Retrieve the amount in words, amount in figures, name of the payee, date on the cheque, and the bank name from the image.
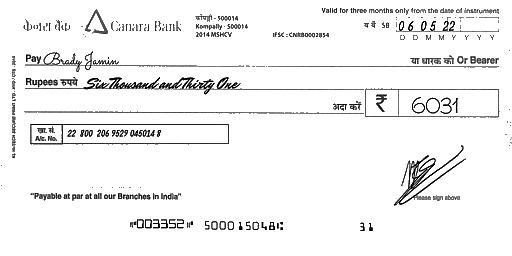
amt_in_words: Six Thousand and Thirty One
amt_in_figures: 6031
payee_name: Brady Jamin
bank_name: Canara Bank
cheque_date: 06/05/22